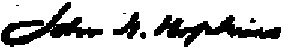
Signature of: john henry hopkins